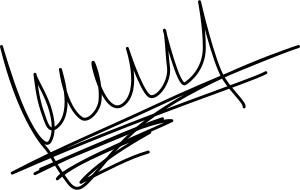
Signature of: carlos menem